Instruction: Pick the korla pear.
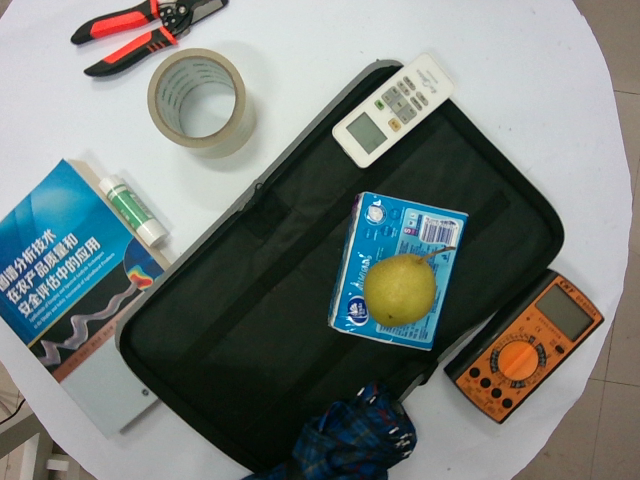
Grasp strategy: vertical